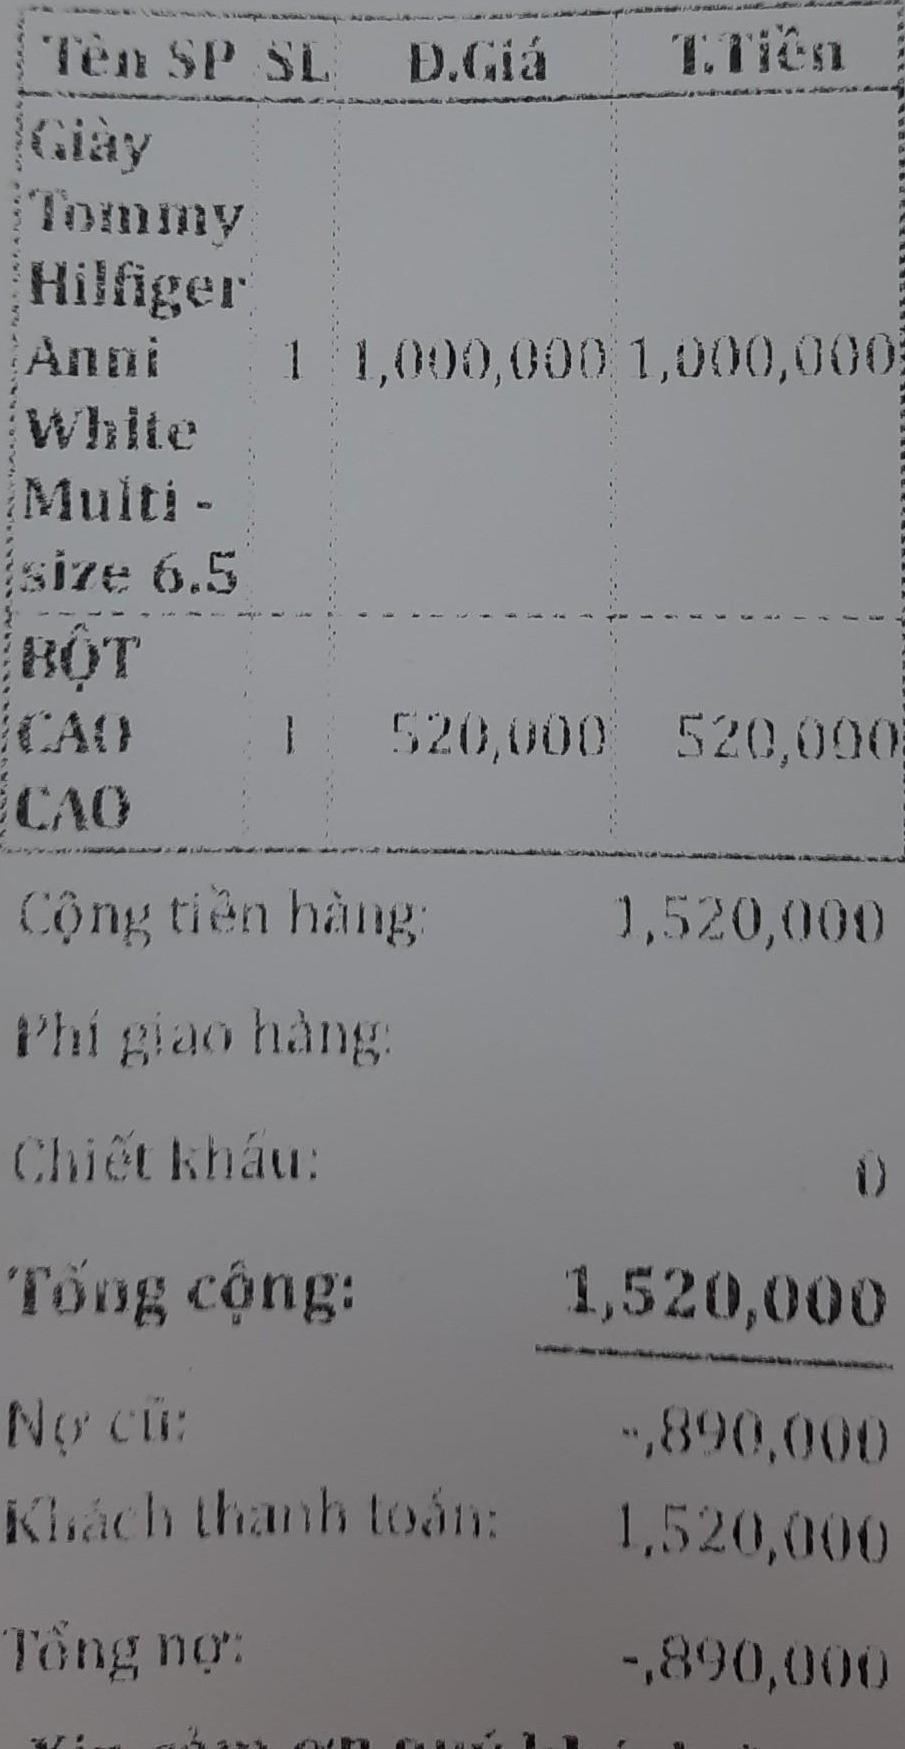
<table>
<tr>
<th>Tên SP</th>
<th>SL</th>
<th>D.Giá</th>
<th>T.Tiền</th>
</tr>
<tr>
<td>Giày Tommy Hilfiger Anni White Multi-size 6.5</td>
<td>1</td>
<td>1,000,000</td>
<td>1,000,000</td>
</tr>
<tr>
<td>BỘT CAO CAO</td>
<td>1</td>
<td>520,000</td>
<td>520,000</td>
</tr>
</table>

Cộng tiền hàng: 1,520,000

Phí giao hàng:

Chiết khấu: 0

Tổng cộng: 1,520,000

Nợ cũ: -,890,000

Khách thanh toán: 1,520,000

Tổng nợ: -,890,000